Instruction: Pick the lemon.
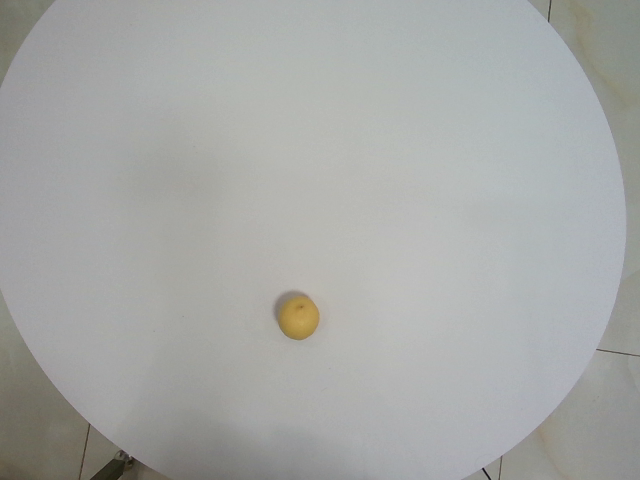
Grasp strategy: vertical